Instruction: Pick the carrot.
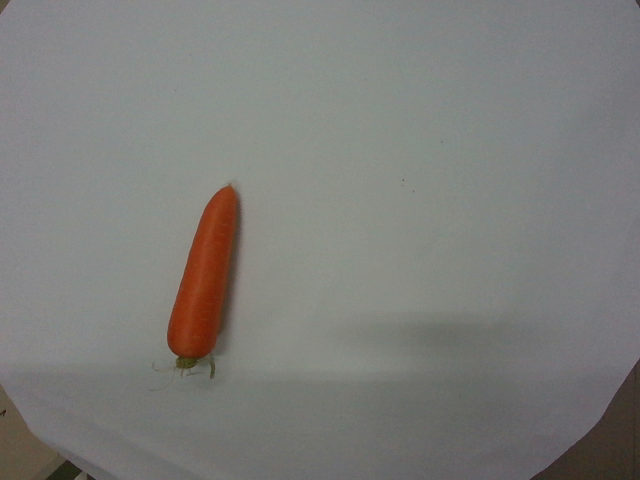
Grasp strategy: vertical